Question: What type of tax is indicated in the document, personal property or real estate?
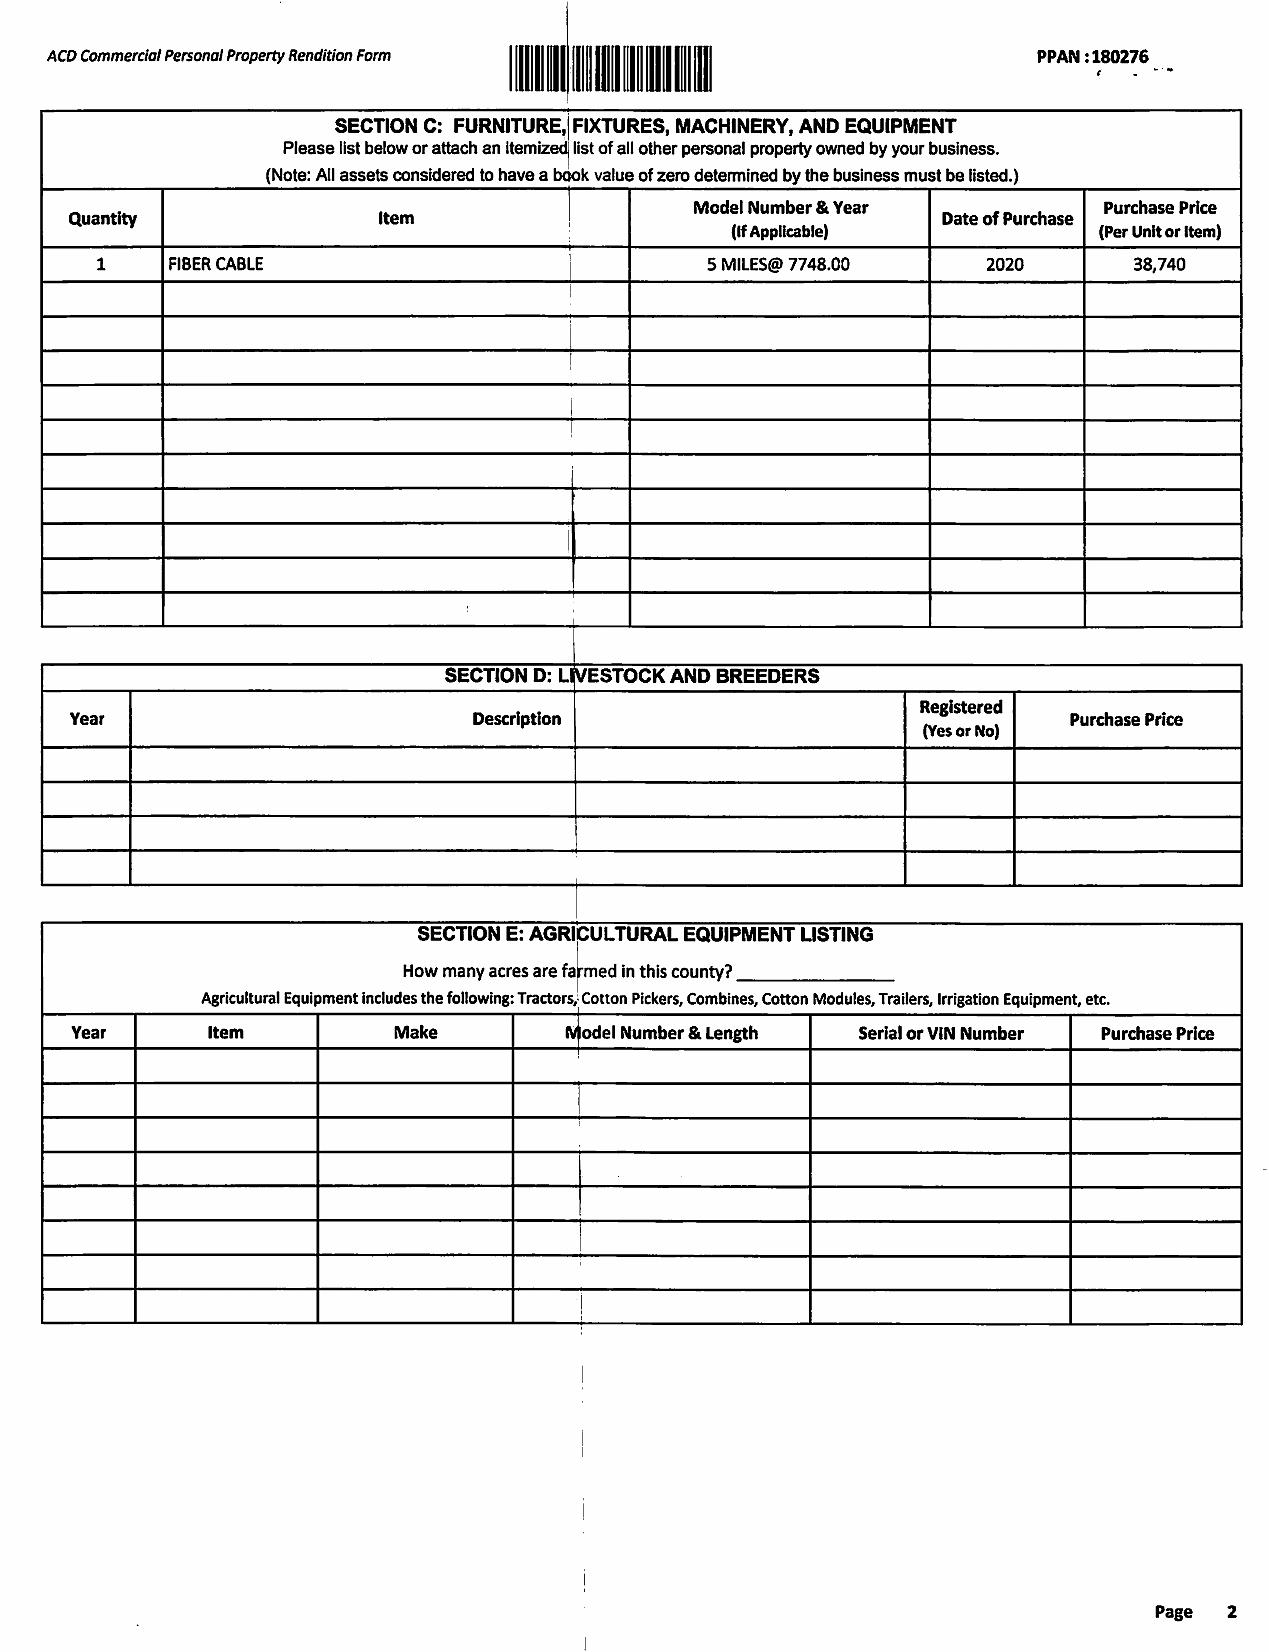
Answer: "Personal Property"